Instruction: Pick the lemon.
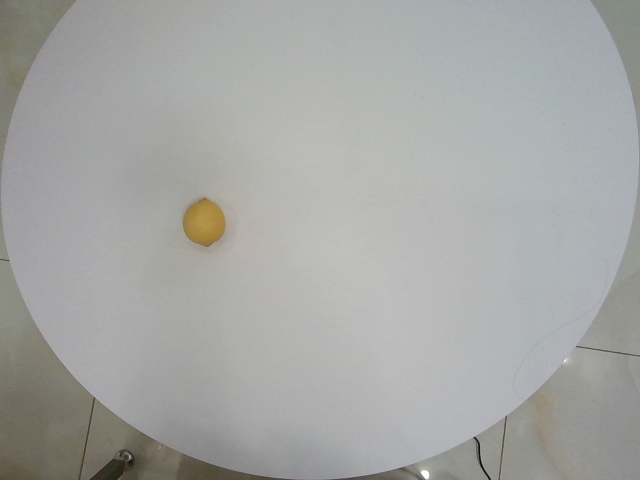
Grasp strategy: vertical